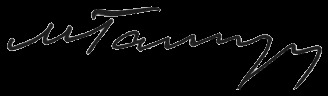
Signature of: mäxmüt ğäläw